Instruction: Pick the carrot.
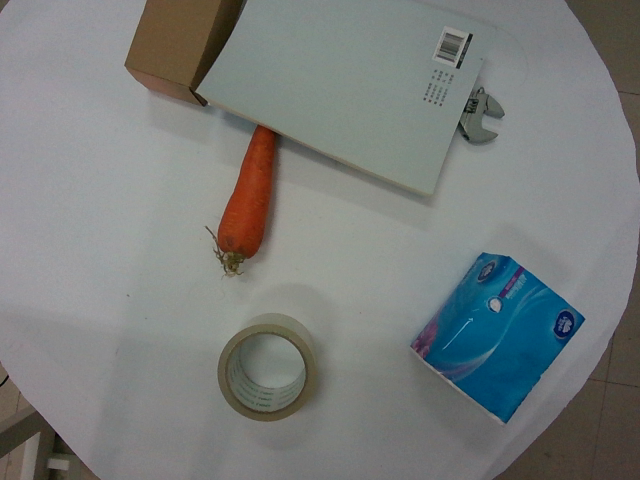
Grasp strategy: vertical